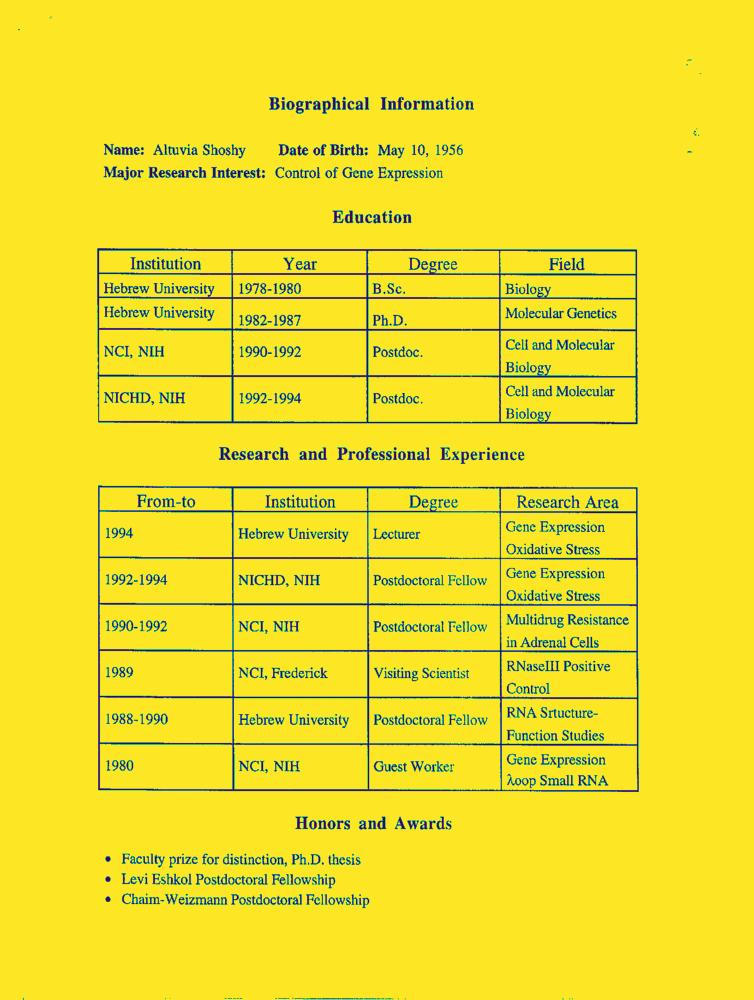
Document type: Resume-Doc